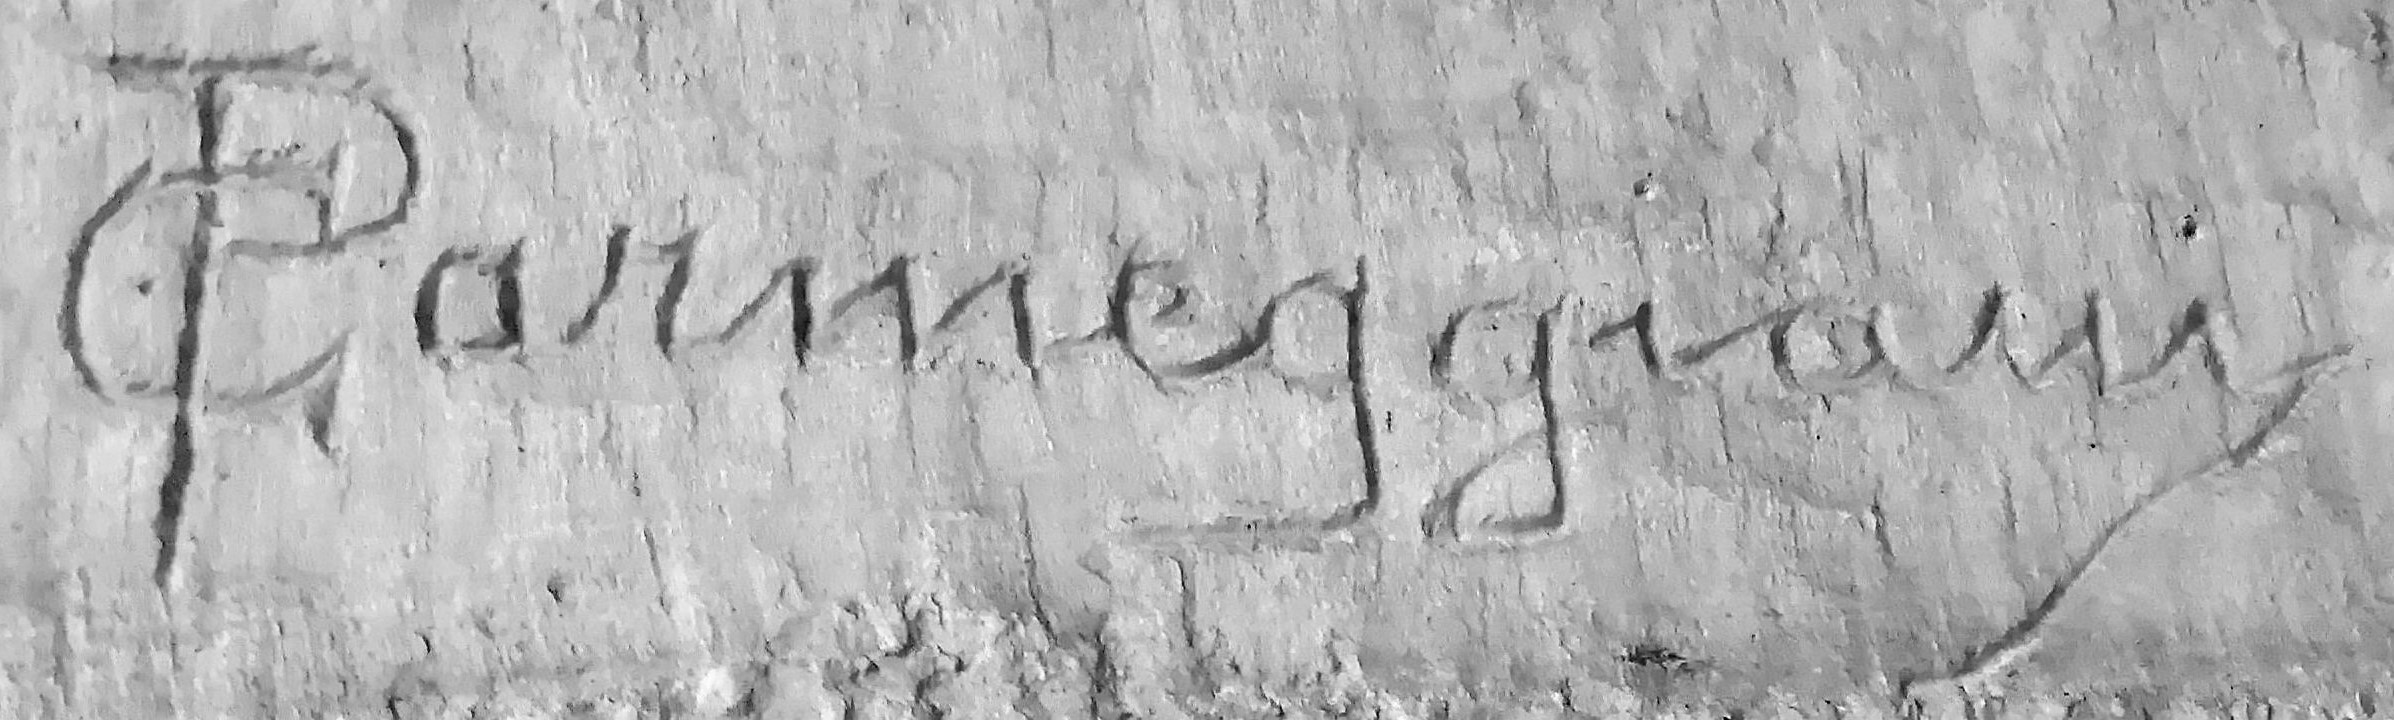
Signature of: carlo parmeggiani